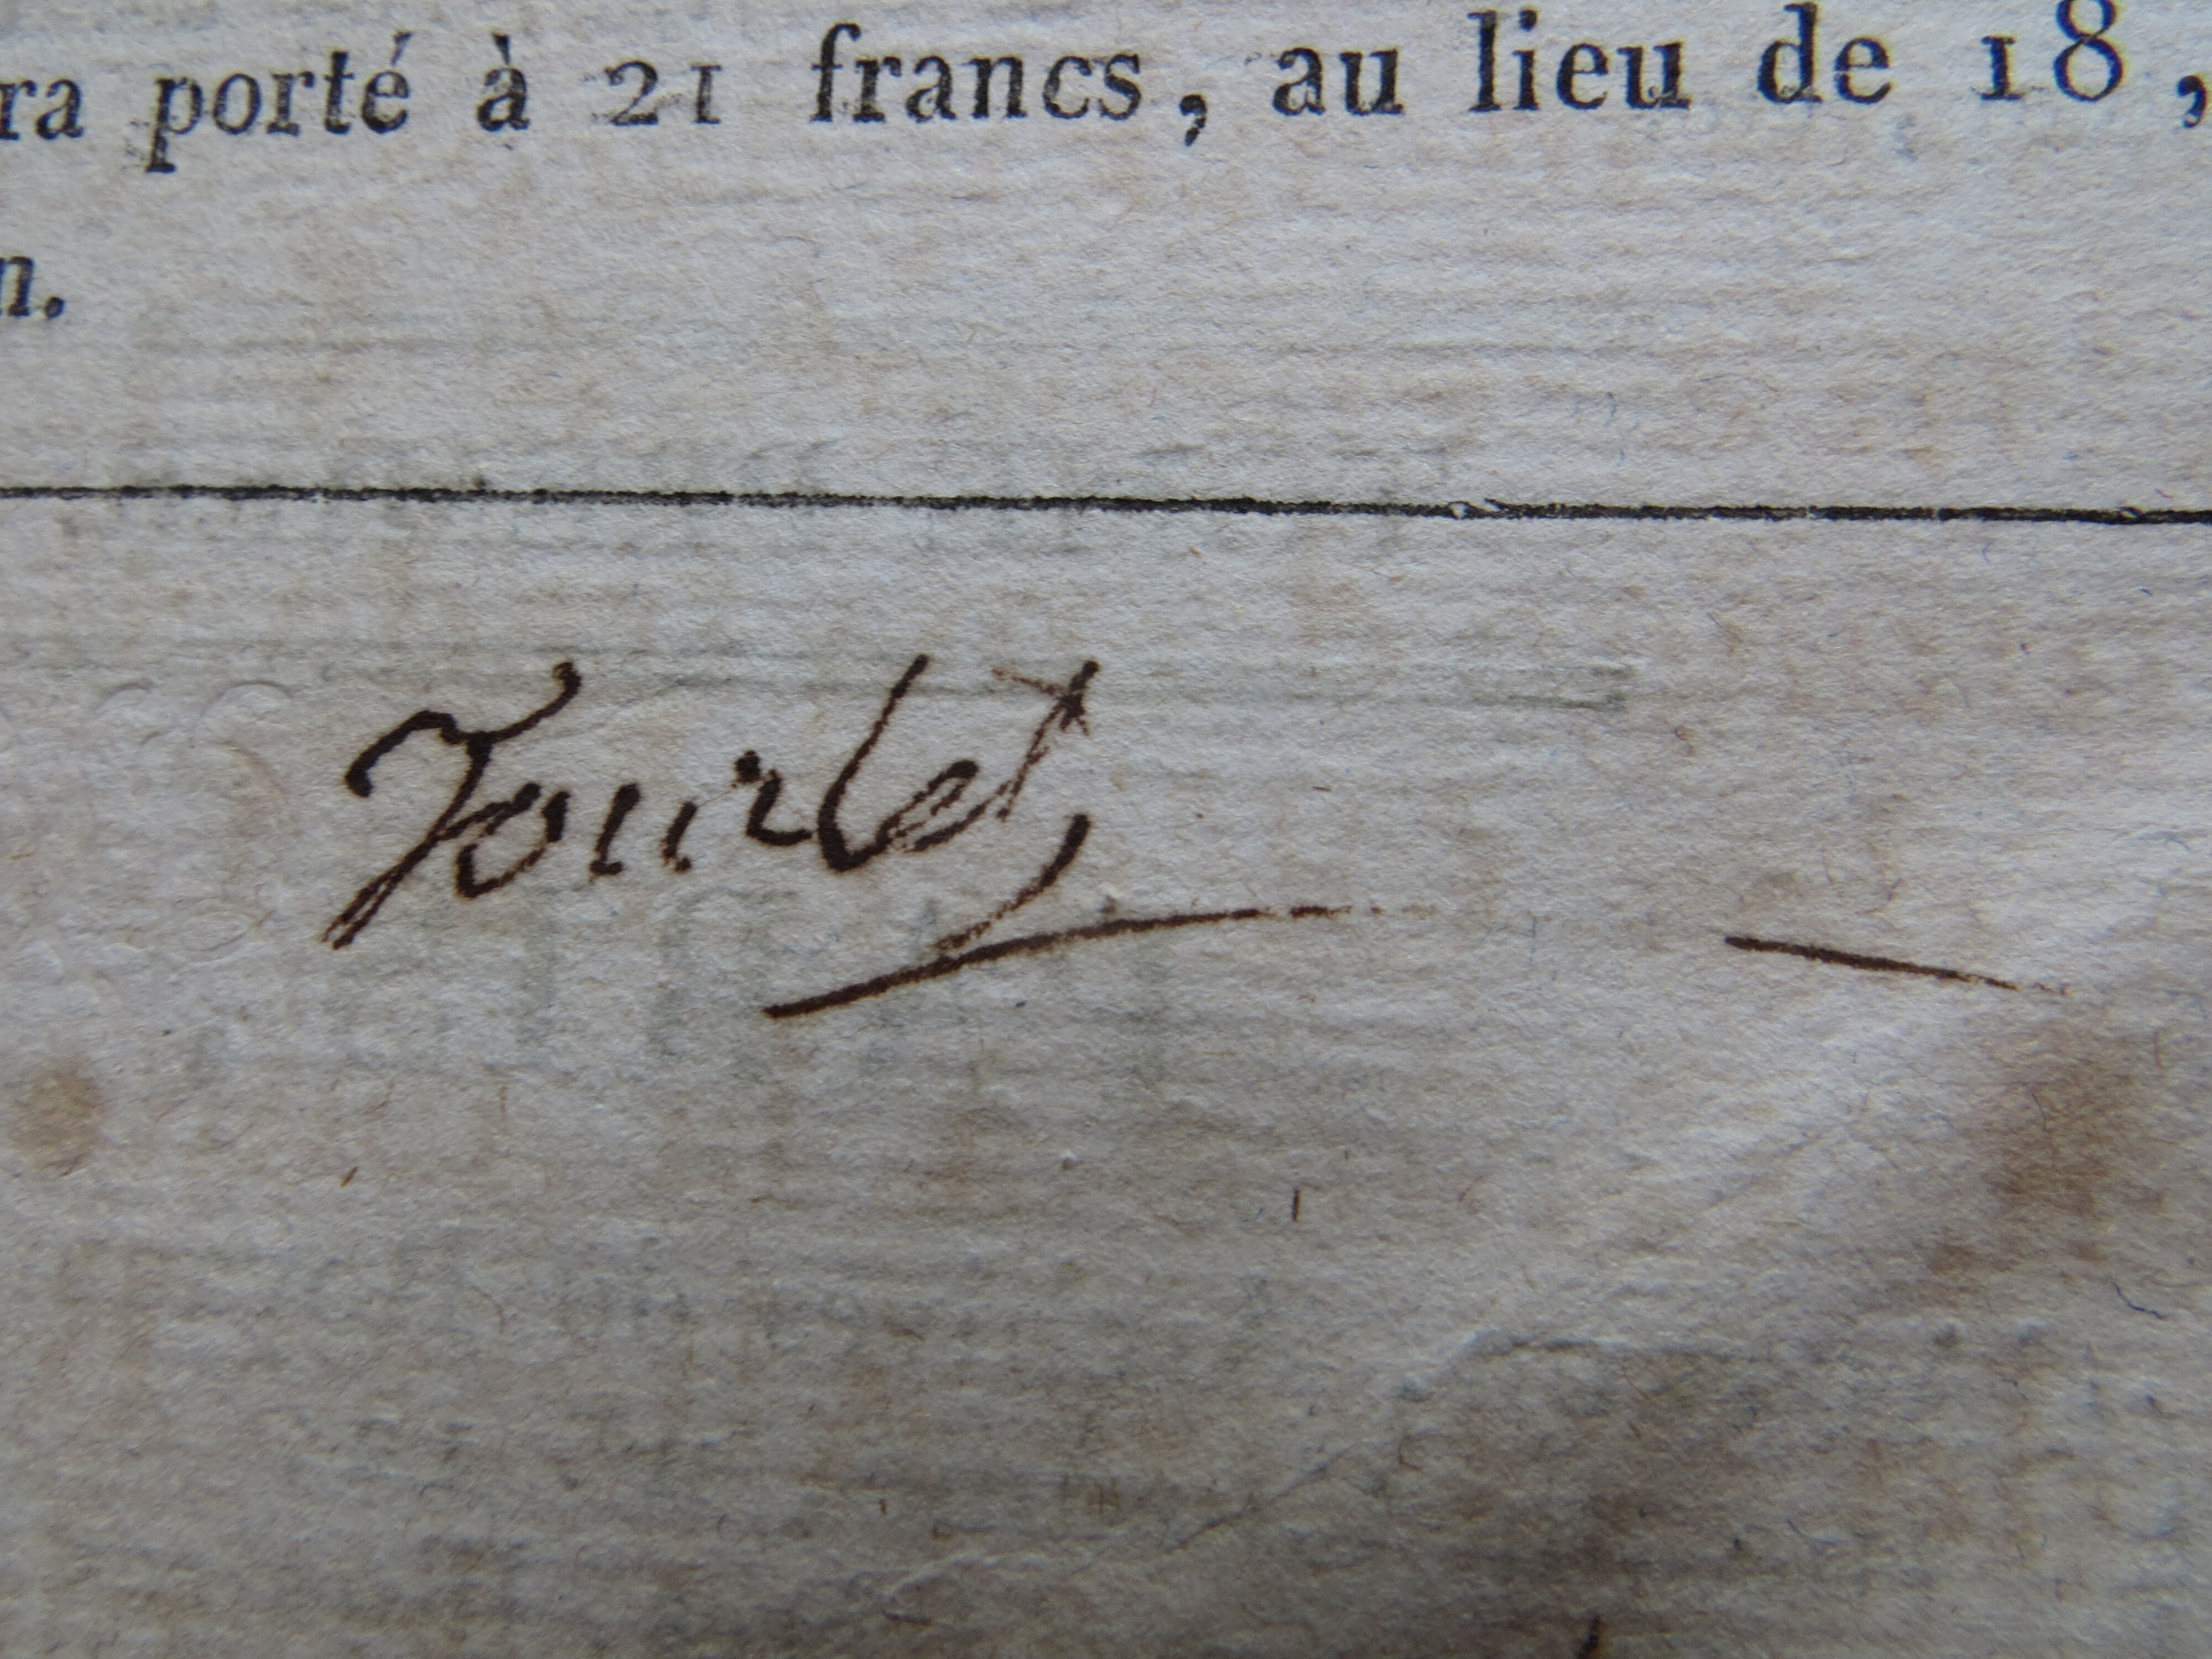
Signature of: rené tourlet